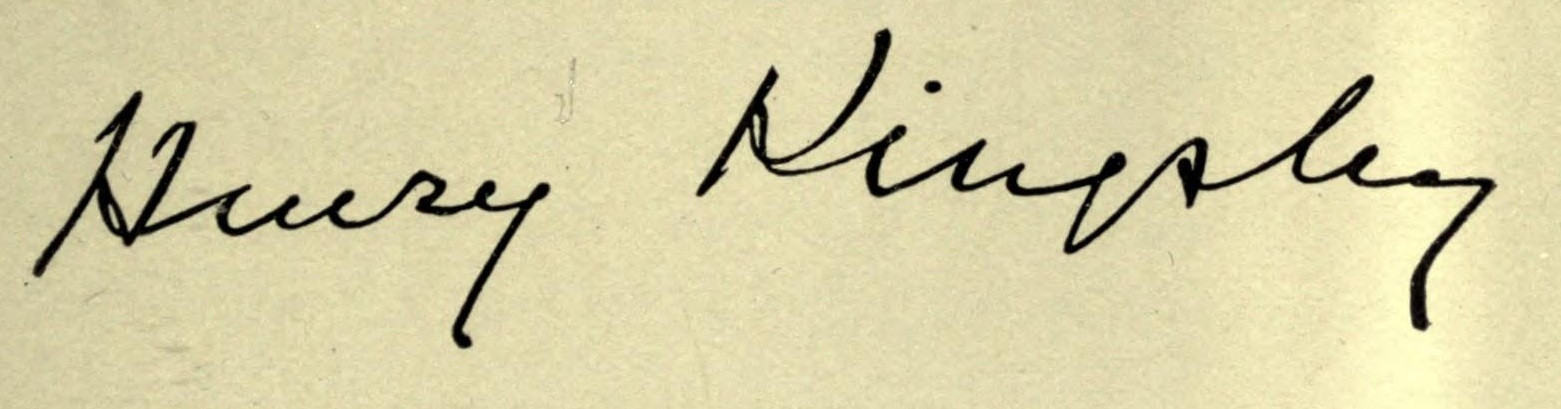
Signature of: henry kingsley